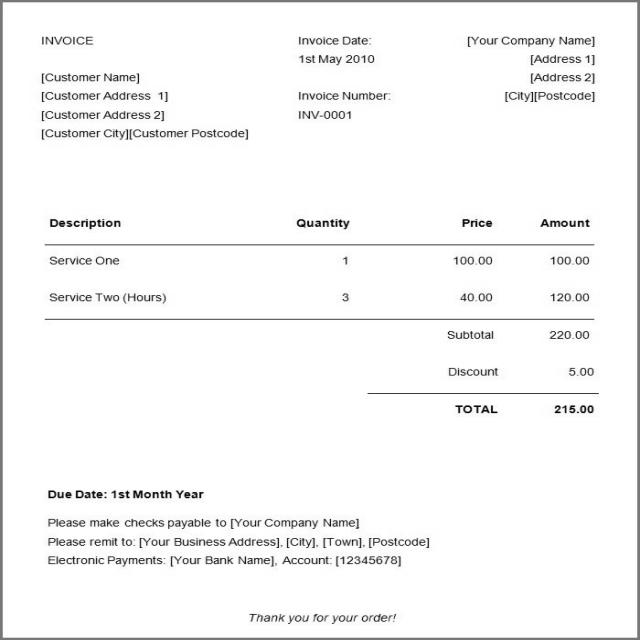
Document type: Invoice